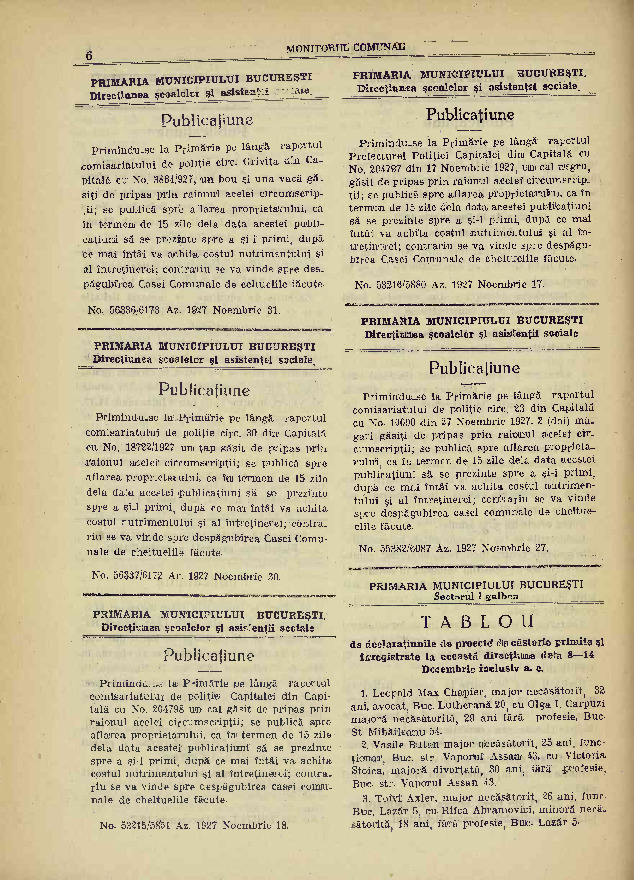
Signature of: dumitru prunariu 5